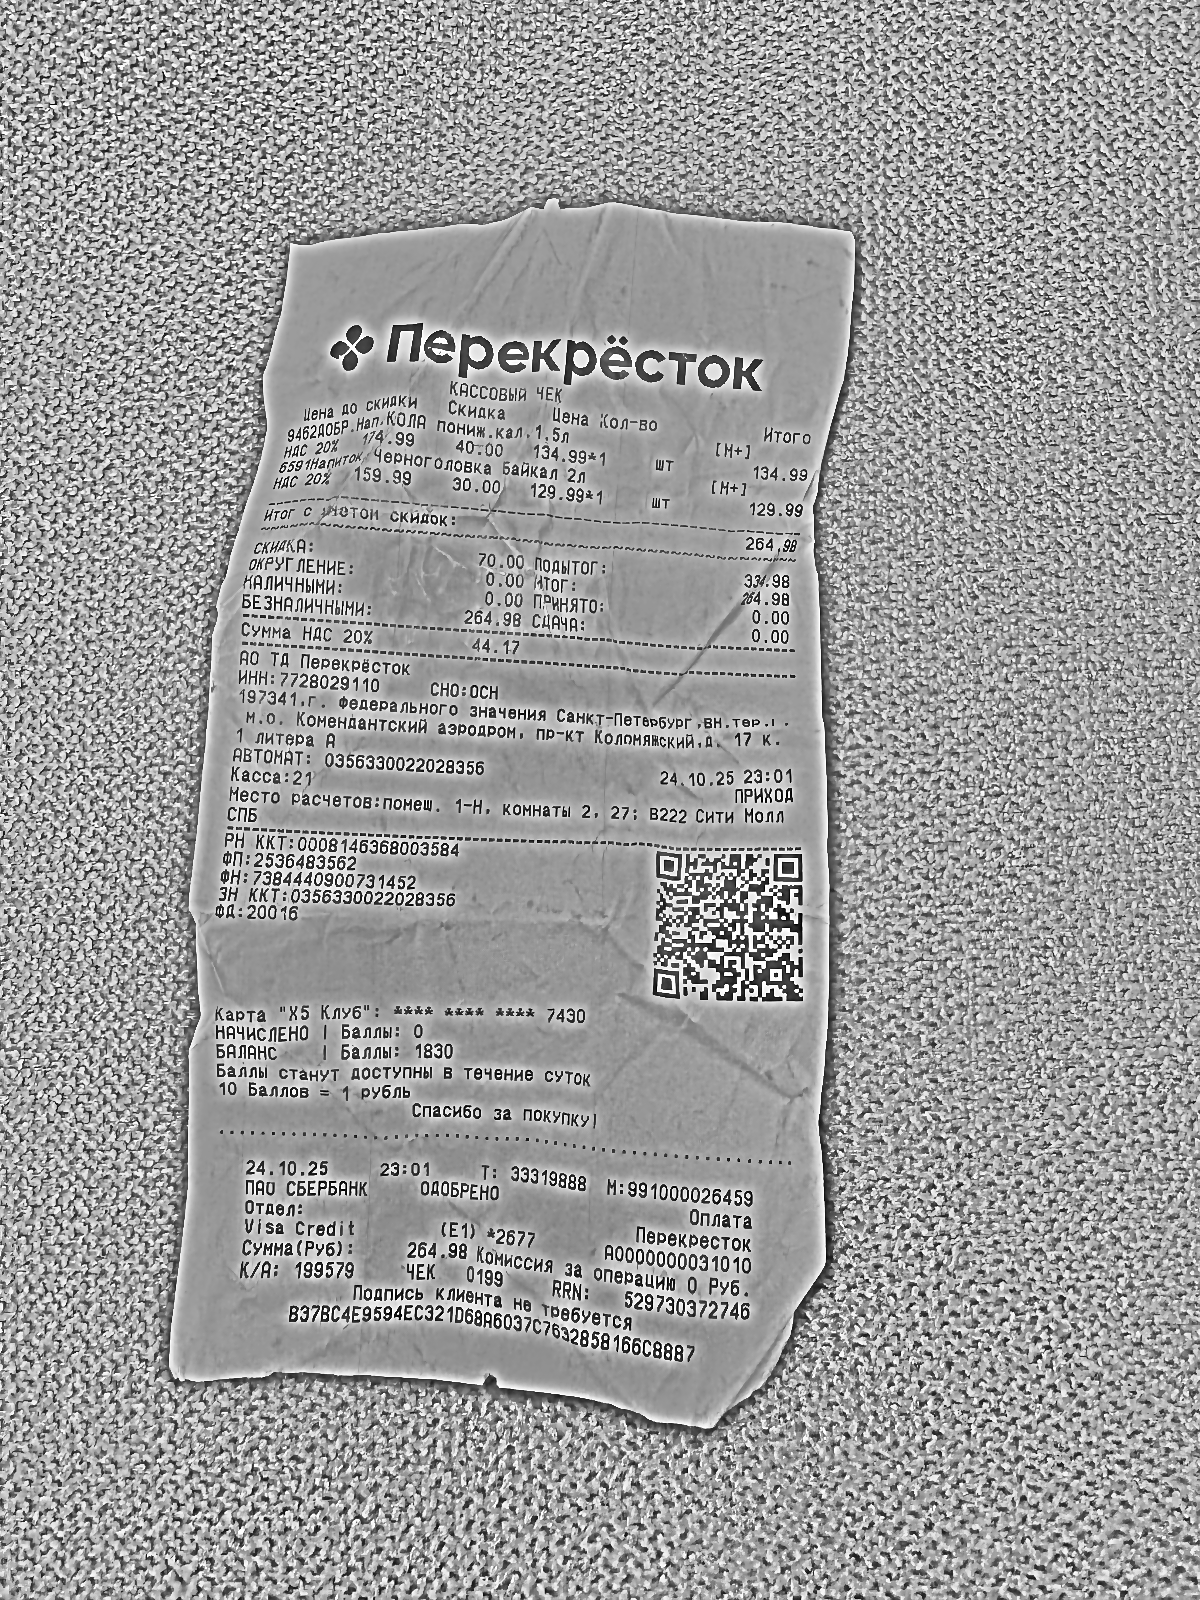
Продавец: АО ТД Перекрёсток
ИНН: 7728029110
Дата: 24.10.25
Товары: 9462ДОБР.Нап.КОЛА понж.кал. 1.5л; 6591Напиток Черноголовка Байкал 2л
Количество: 1; 1
Цена: 174.99; 159.99
Сумма: 134.99; 129.99
Итого: 264.98